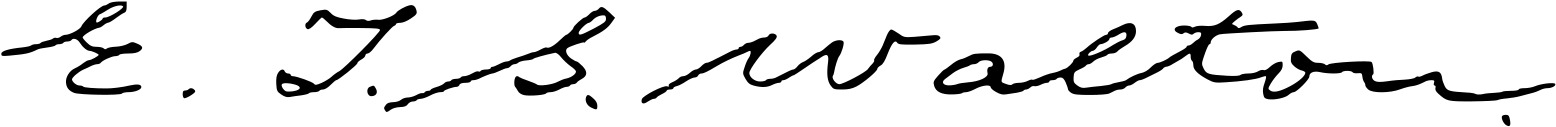
Signature of: ernest walton